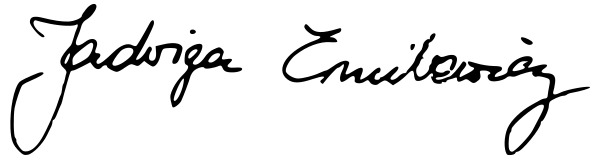
Signature of: jadwiga emilewicz